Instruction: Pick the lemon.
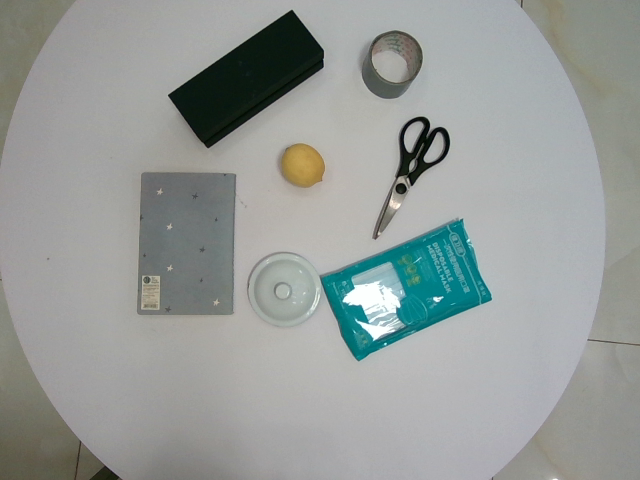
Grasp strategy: vertical